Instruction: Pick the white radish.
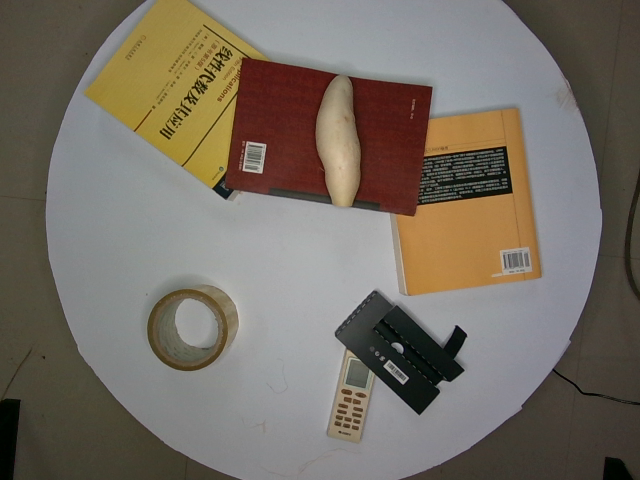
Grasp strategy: vertical